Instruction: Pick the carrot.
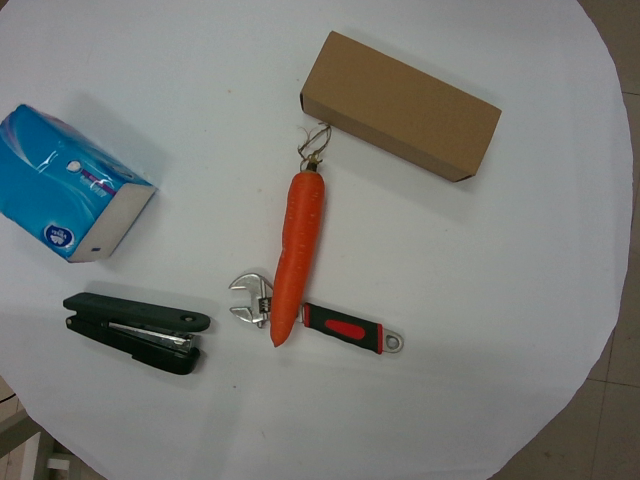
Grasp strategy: vertical